Question: What was observed in the imaging?
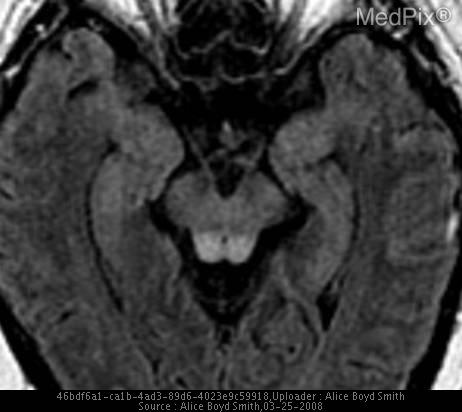
Answer: The imaging shows •  T2 hyperintensity within the both thalami
•  T2 hyperintensity of the periaqueductal grey matter
•  Enhancement of both mamillary bodies
•  Enhancement of the periaqueductal grey matter Axial T2 FLAIR demonstrates hyperintensity in the bilateral thalami, and periaqueductal grey matter.  Post contrast imaging reveals enhancement in the periaqueductal grey matter, and bilateral mamillary bodies..